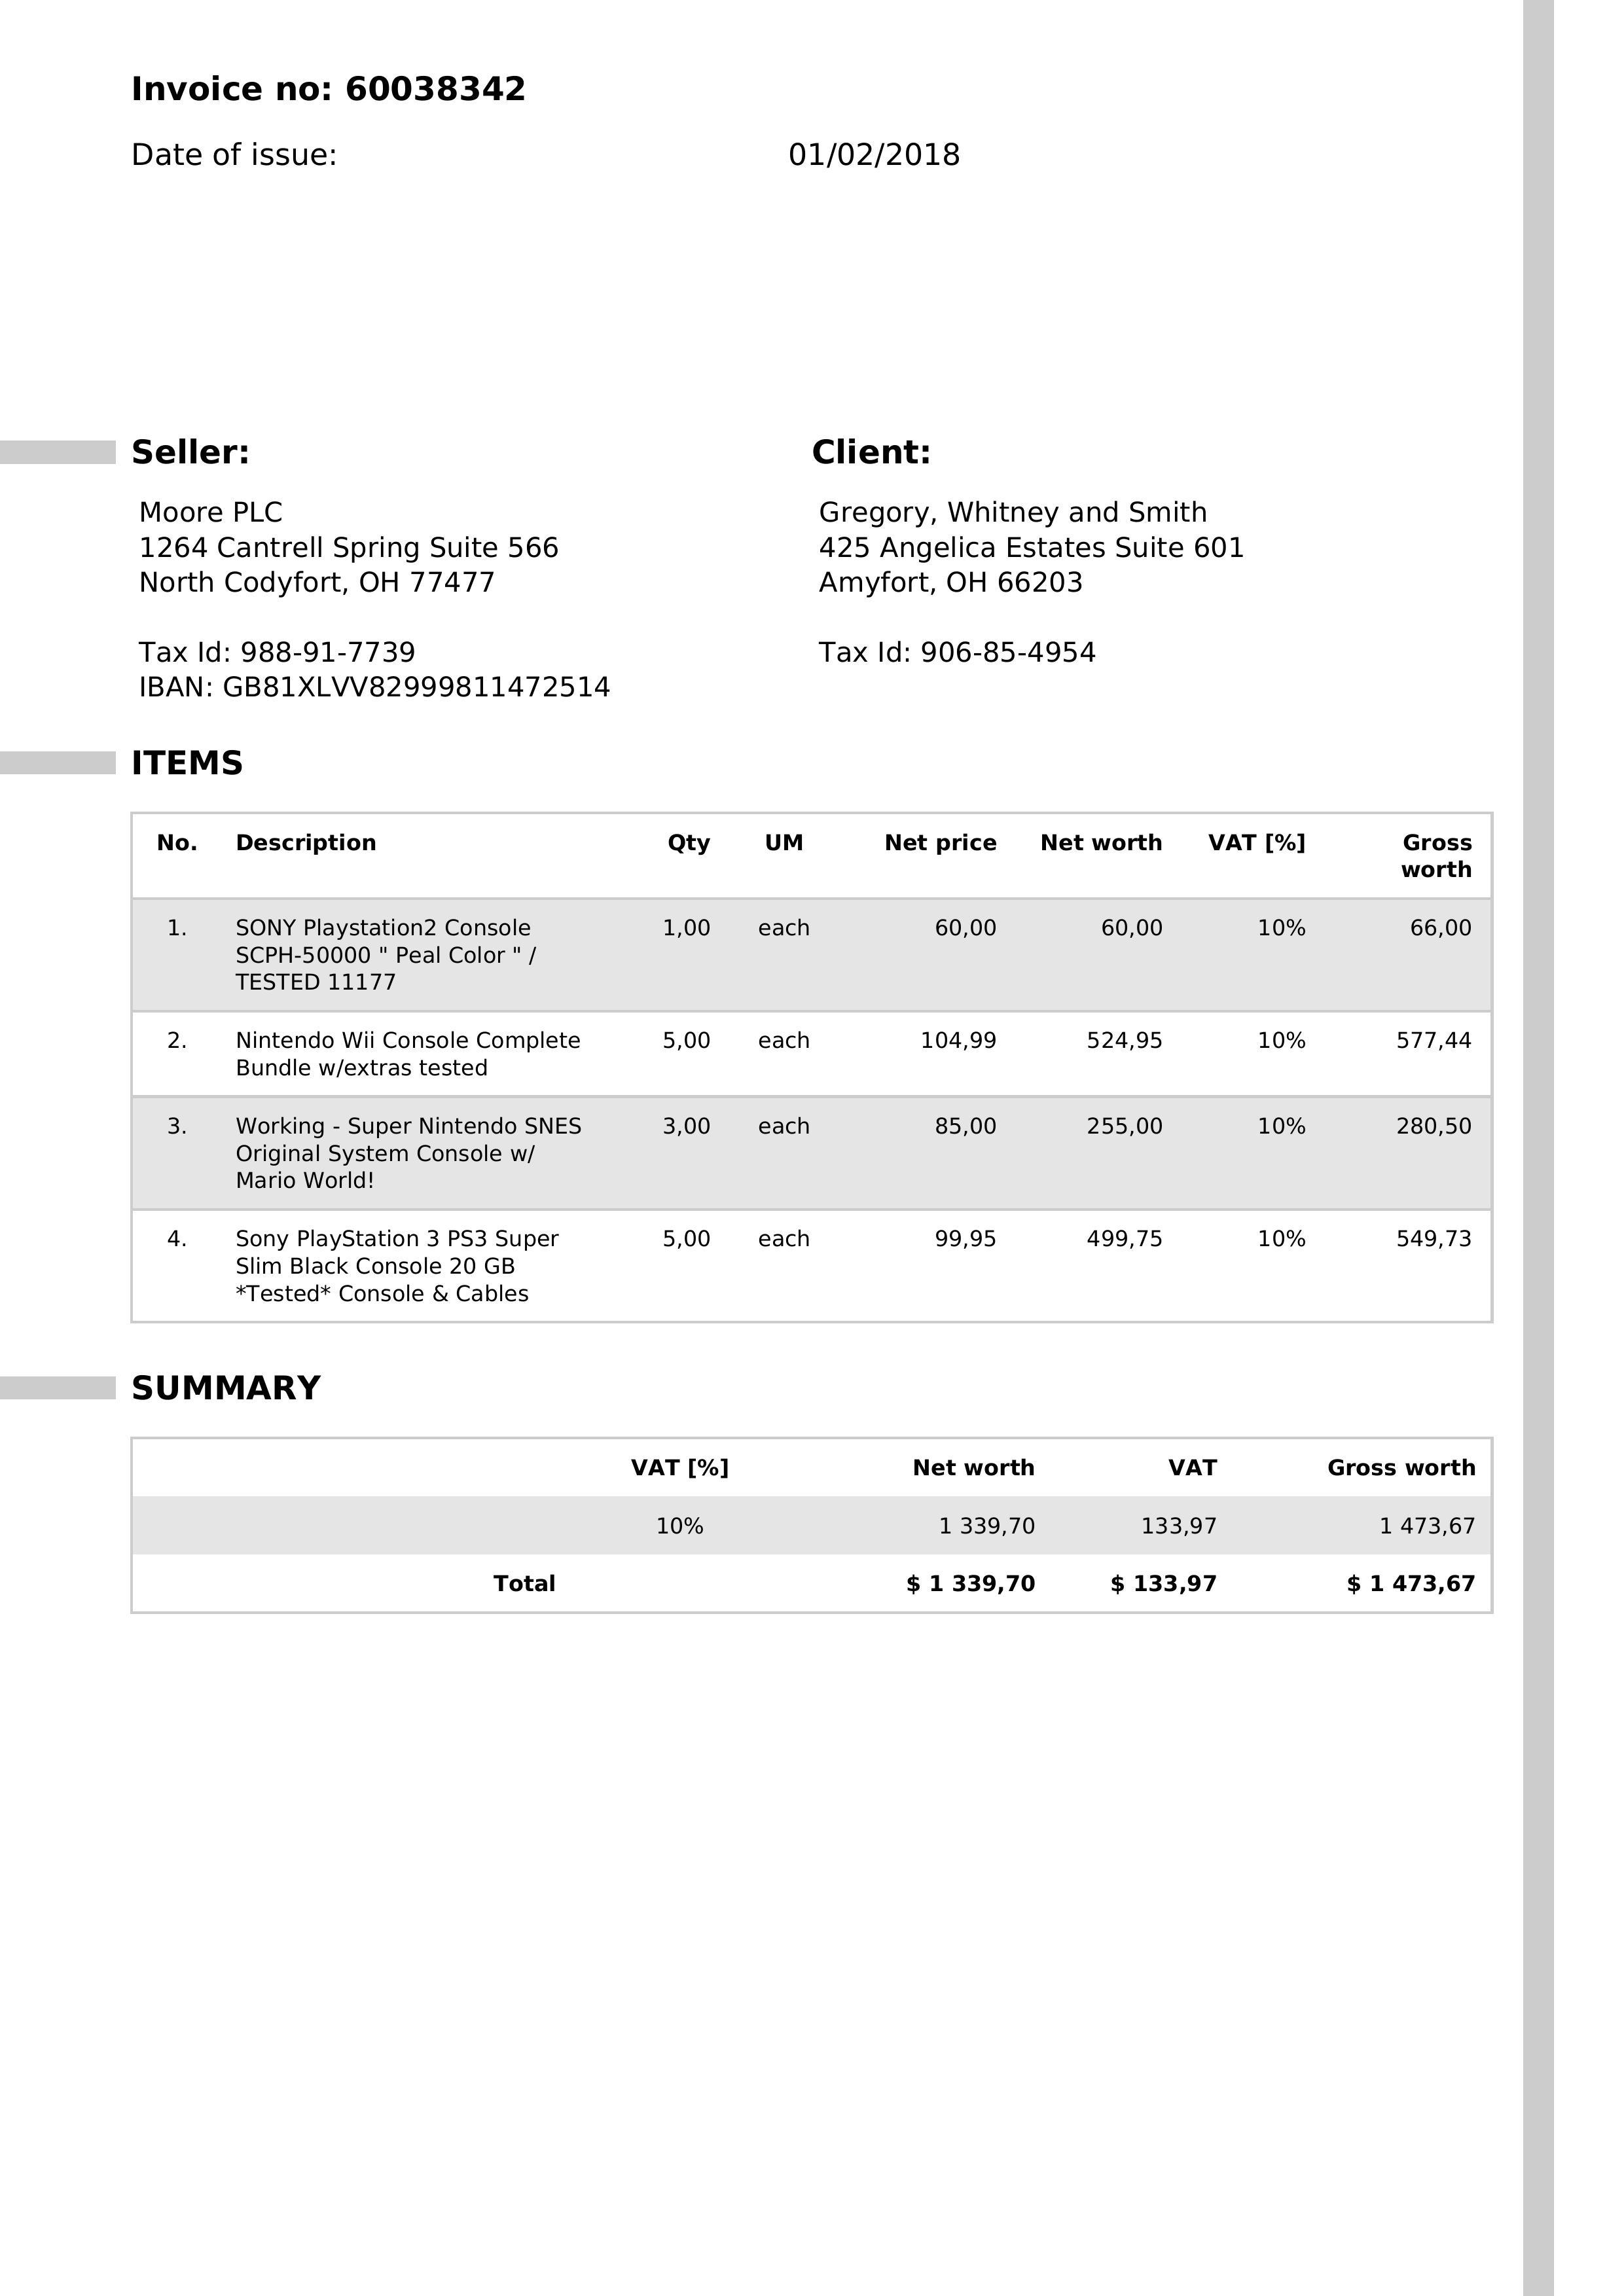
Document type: Invoice